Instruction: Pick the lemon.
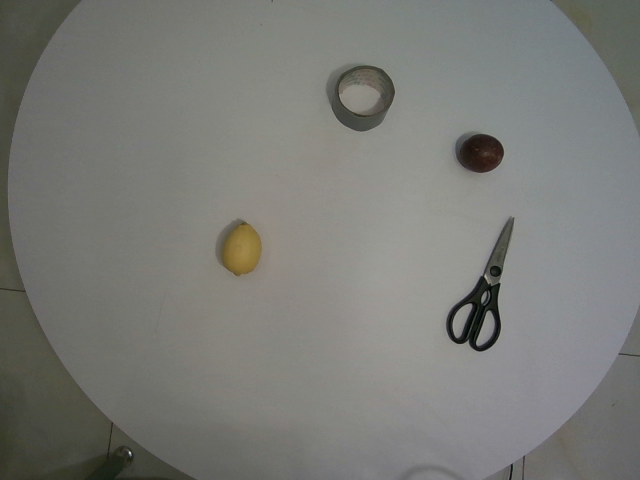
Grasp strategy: vertical